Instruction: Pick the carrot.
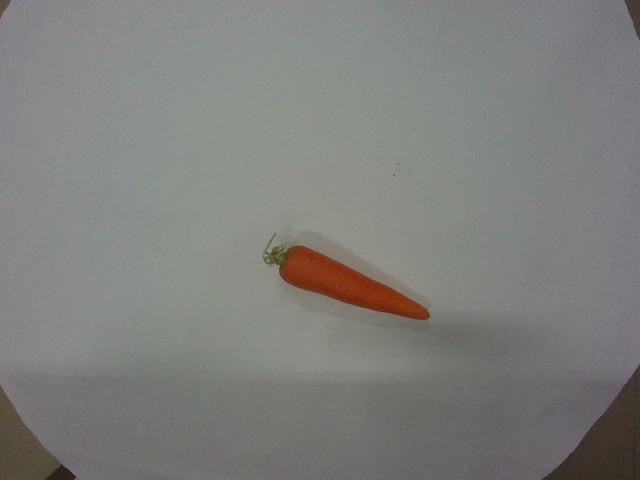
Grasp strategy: vertical